Question: What type of tax is indicated in the document, personal property or real estate?
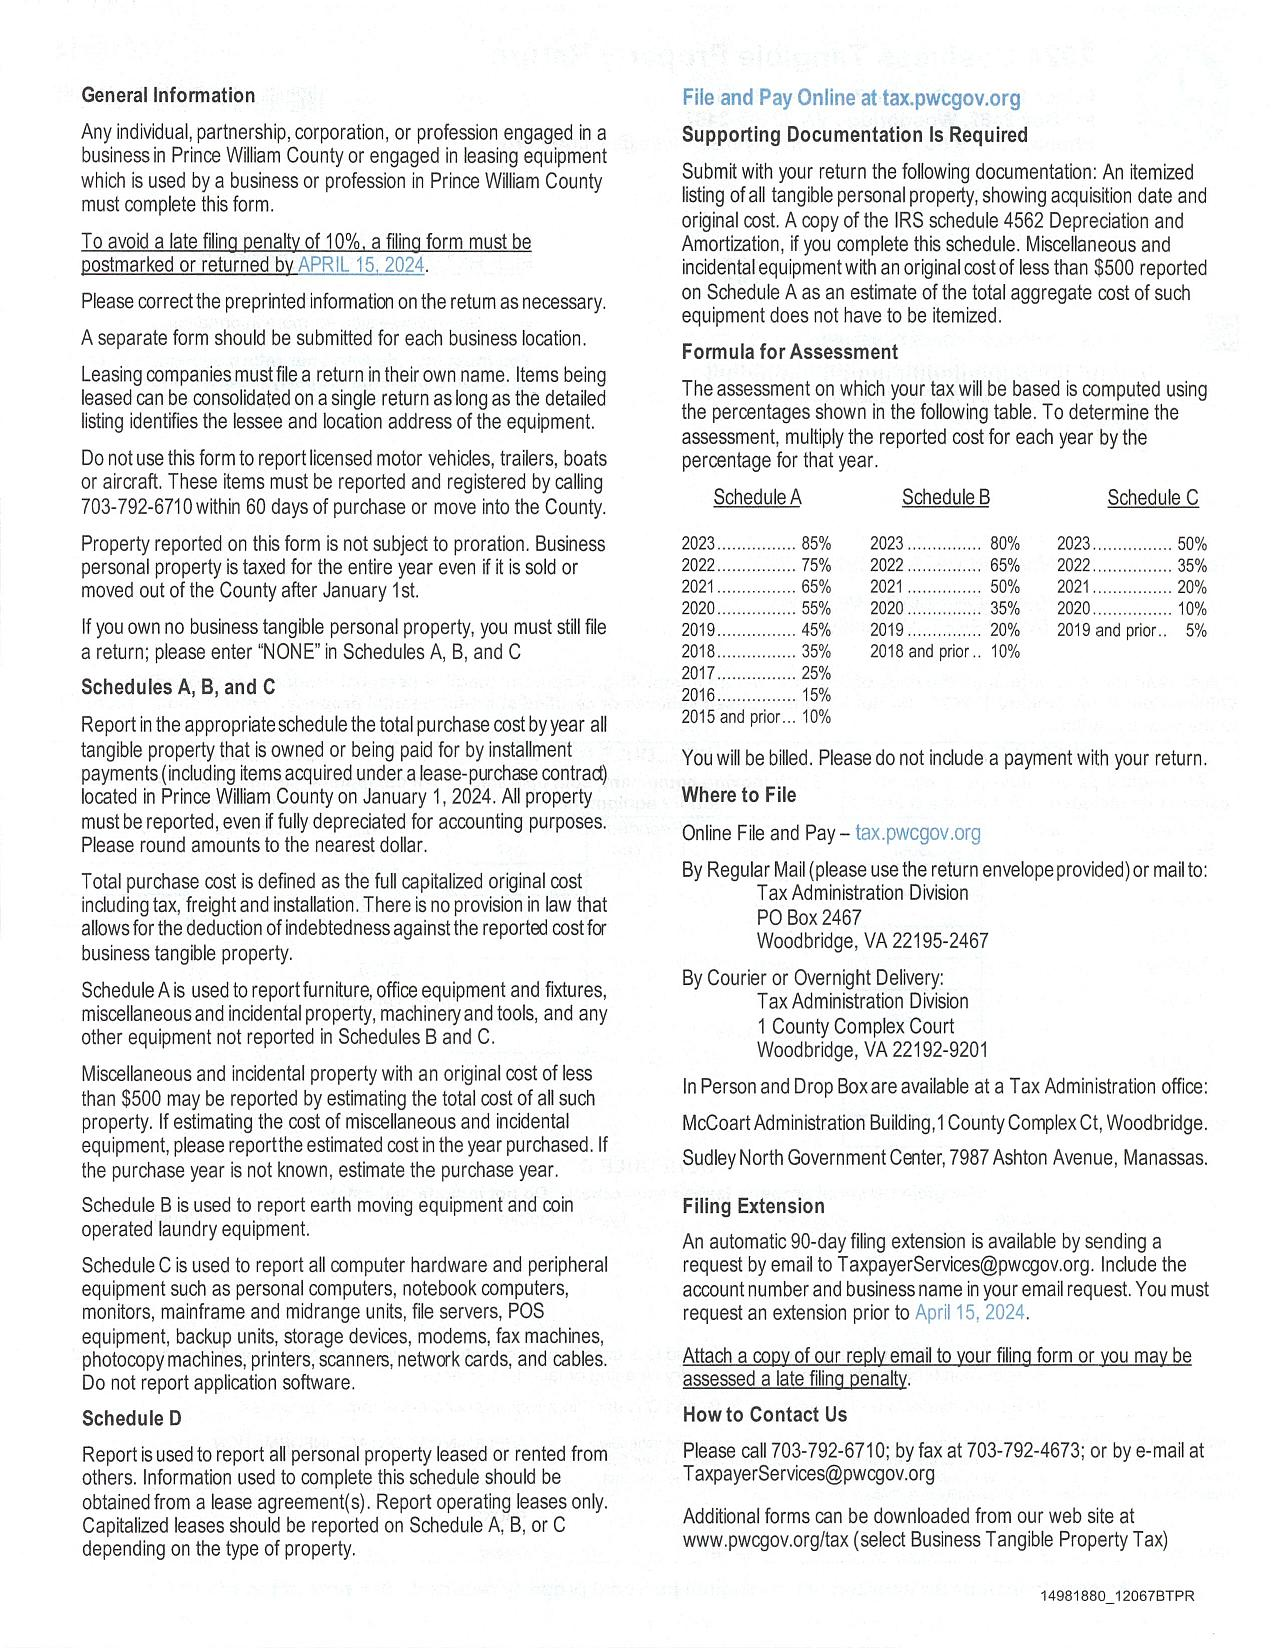
Answer: "Personal Property Tax"